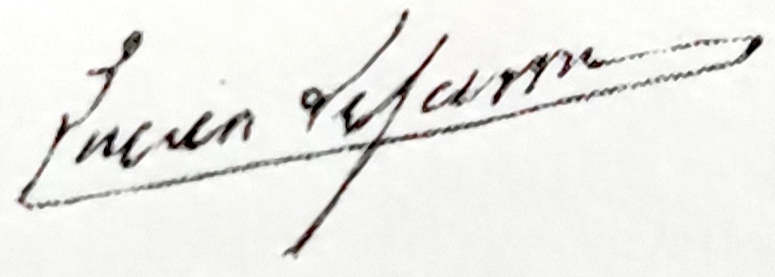
Signature of: lucien lejeune